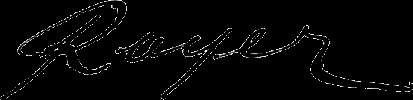
Signature of: pierre françois olive rayer